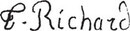
Signature of: théodore richard